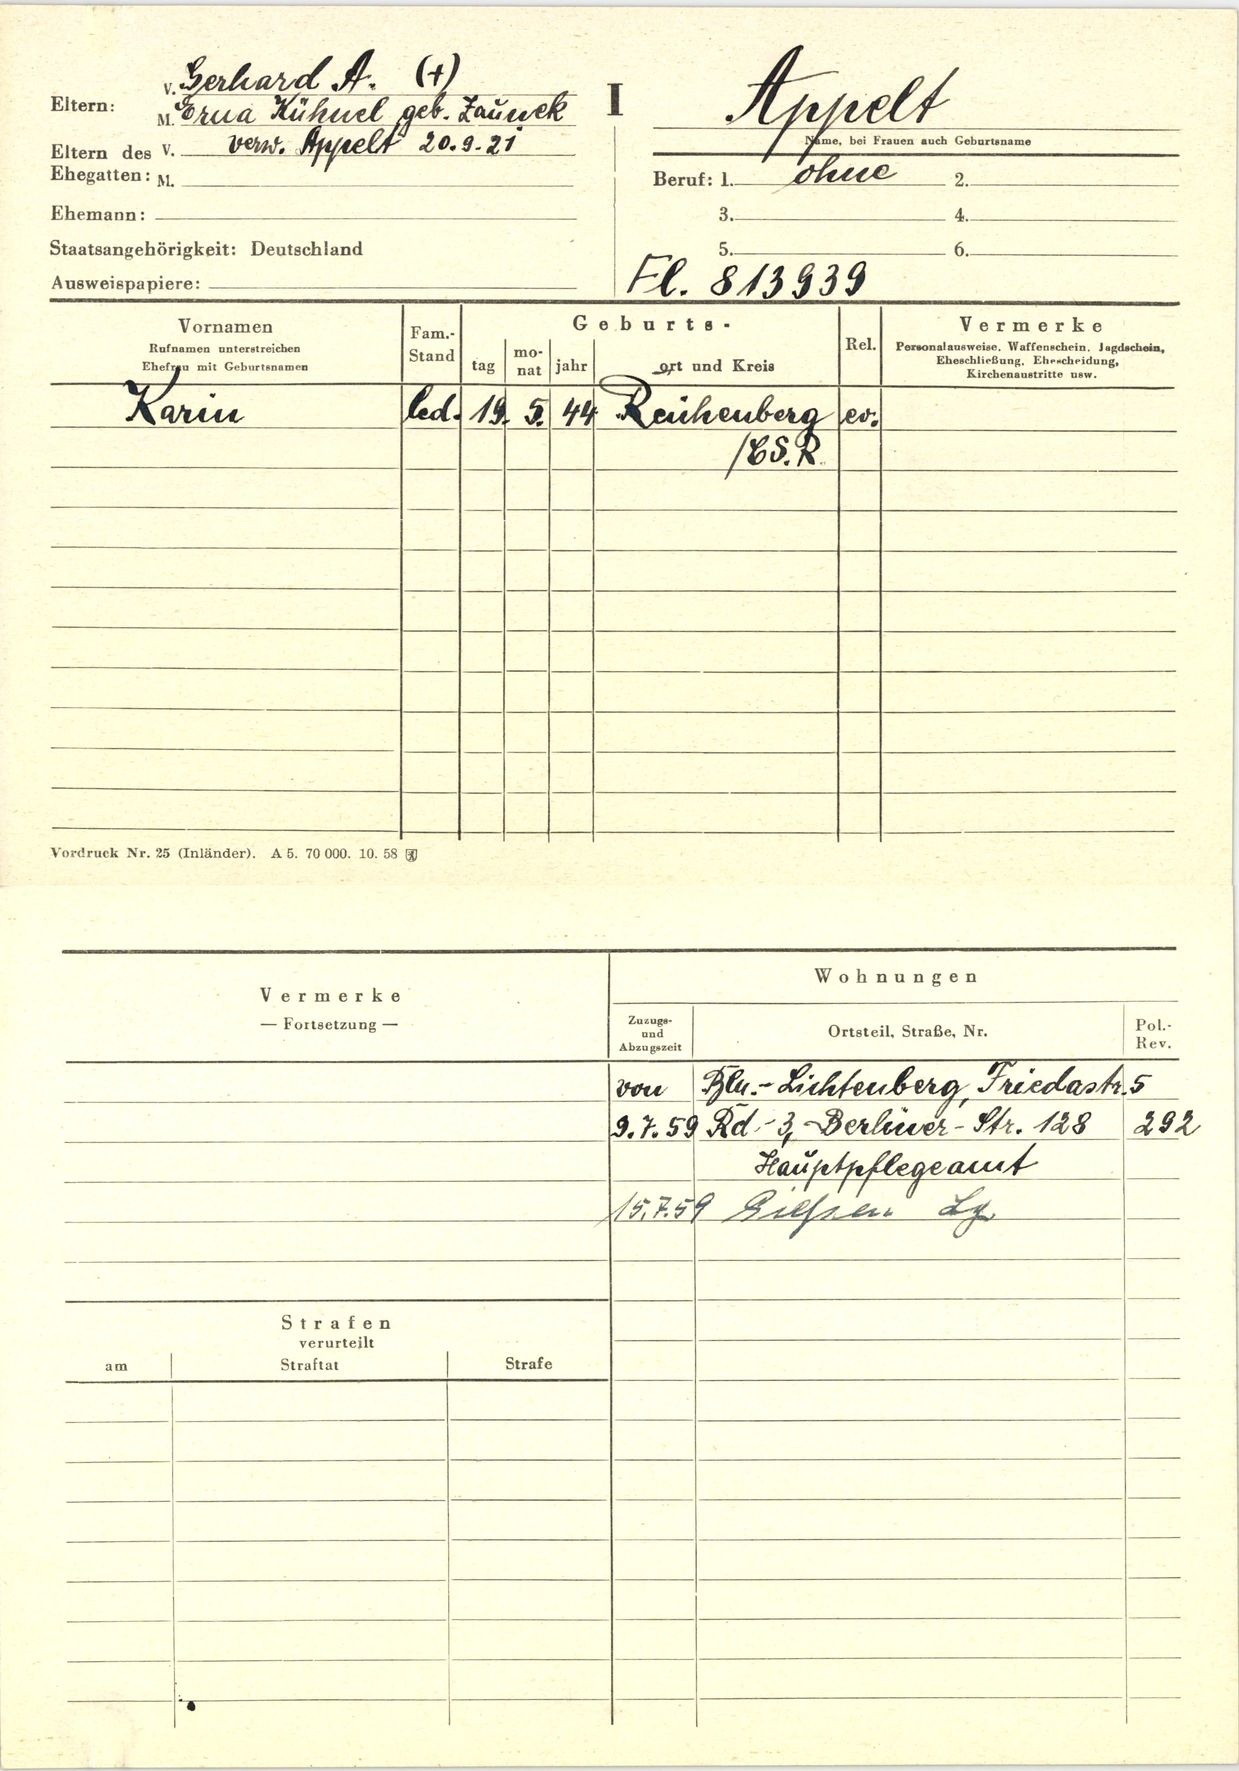
Appelt